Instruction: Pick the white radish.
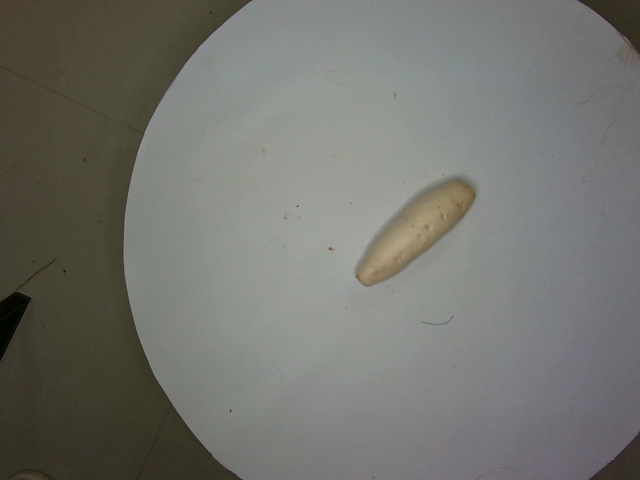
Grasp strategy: vertical